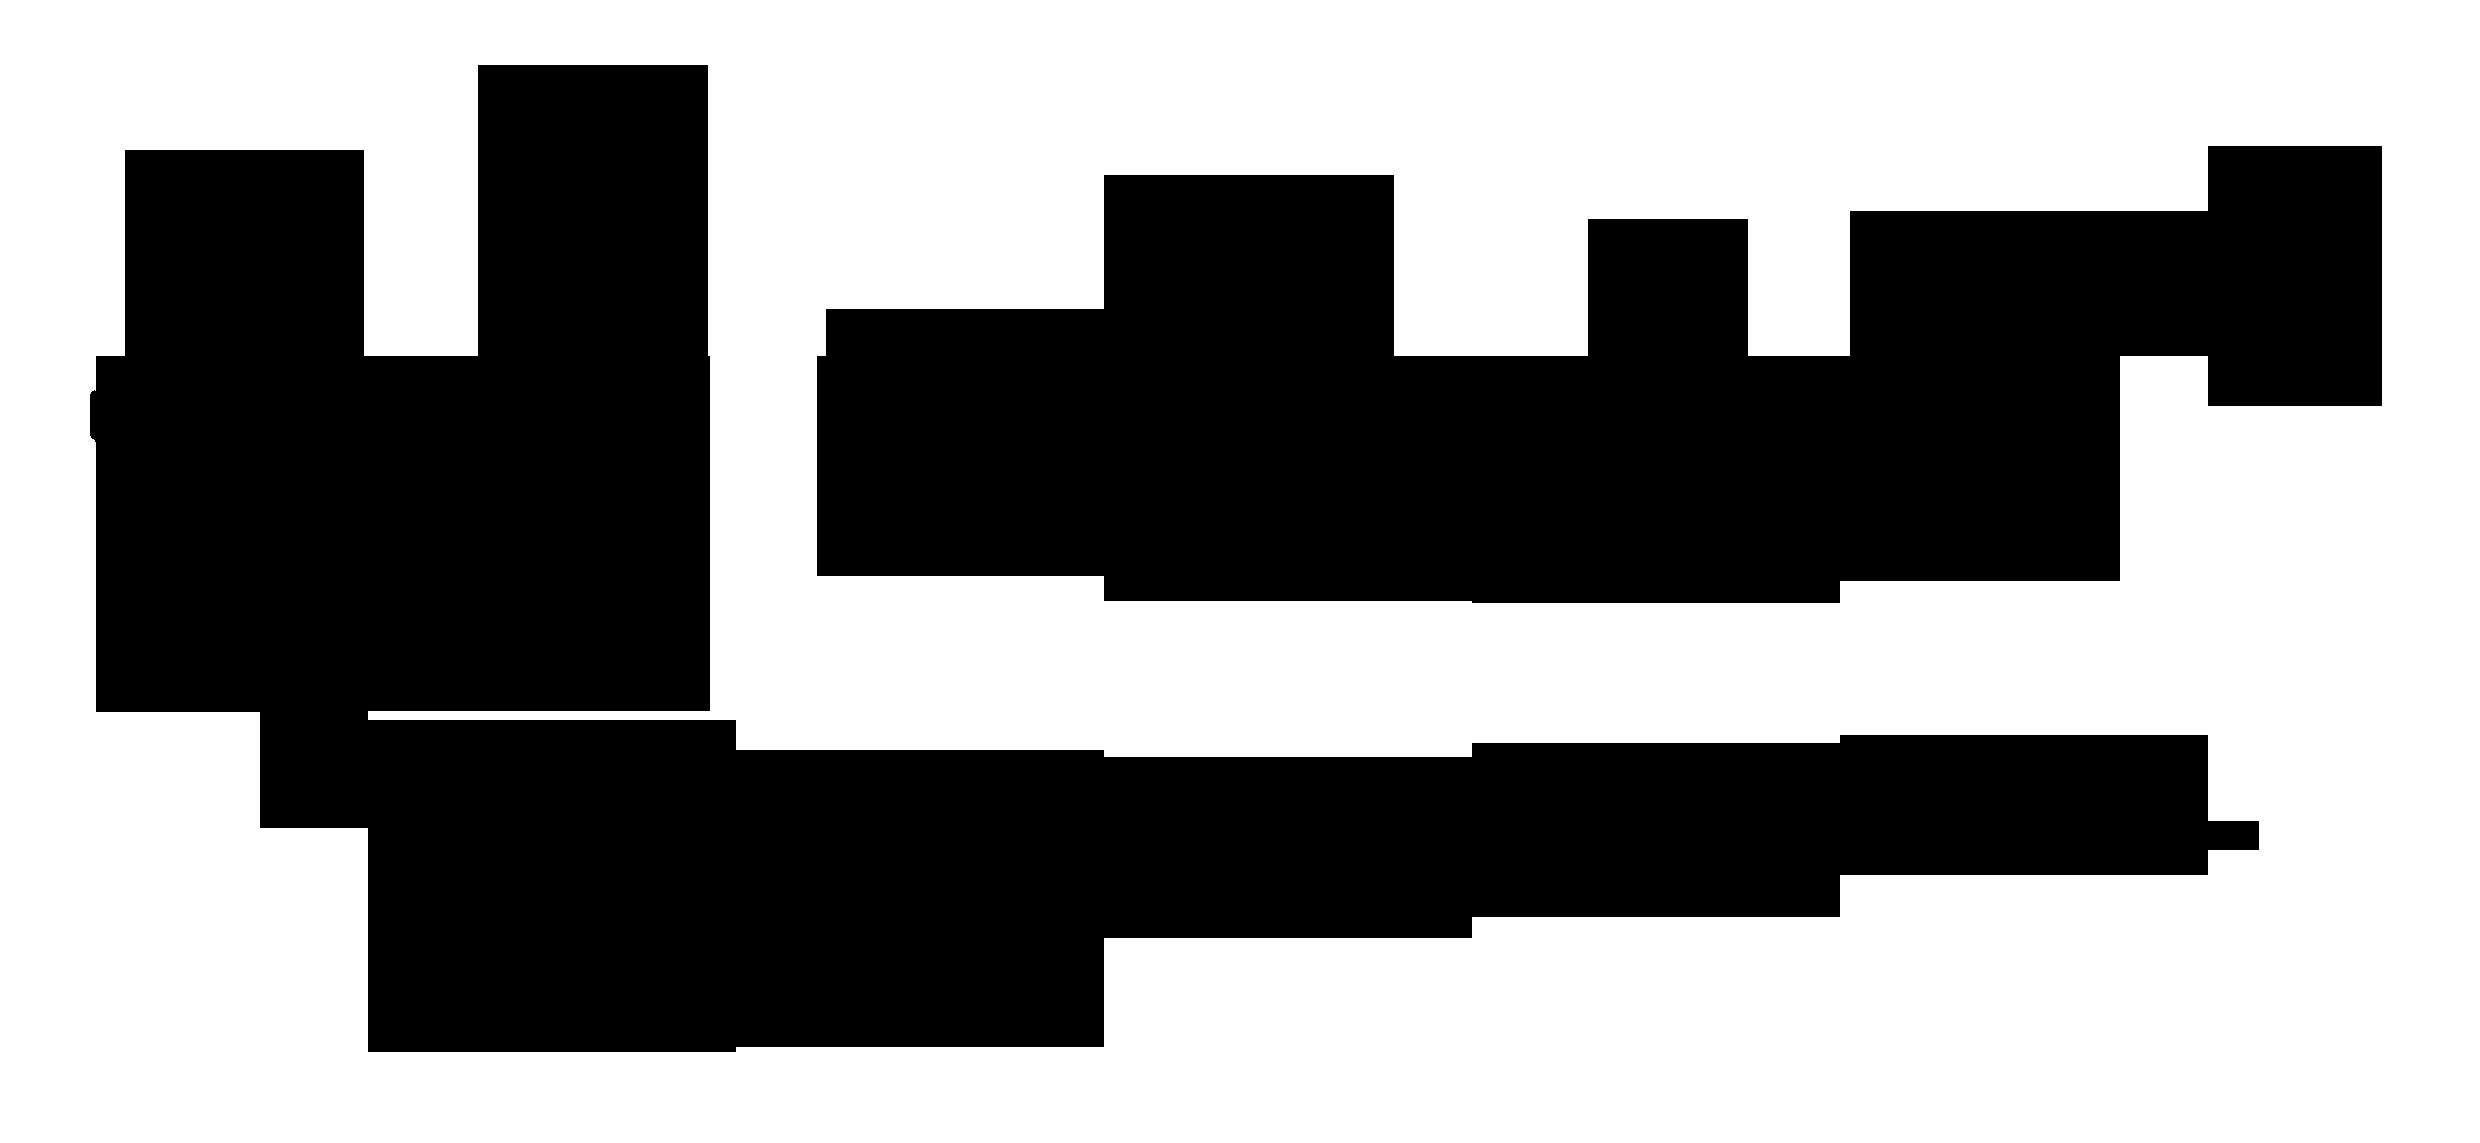
Signature of: gholamhossein ebrahimi dinani